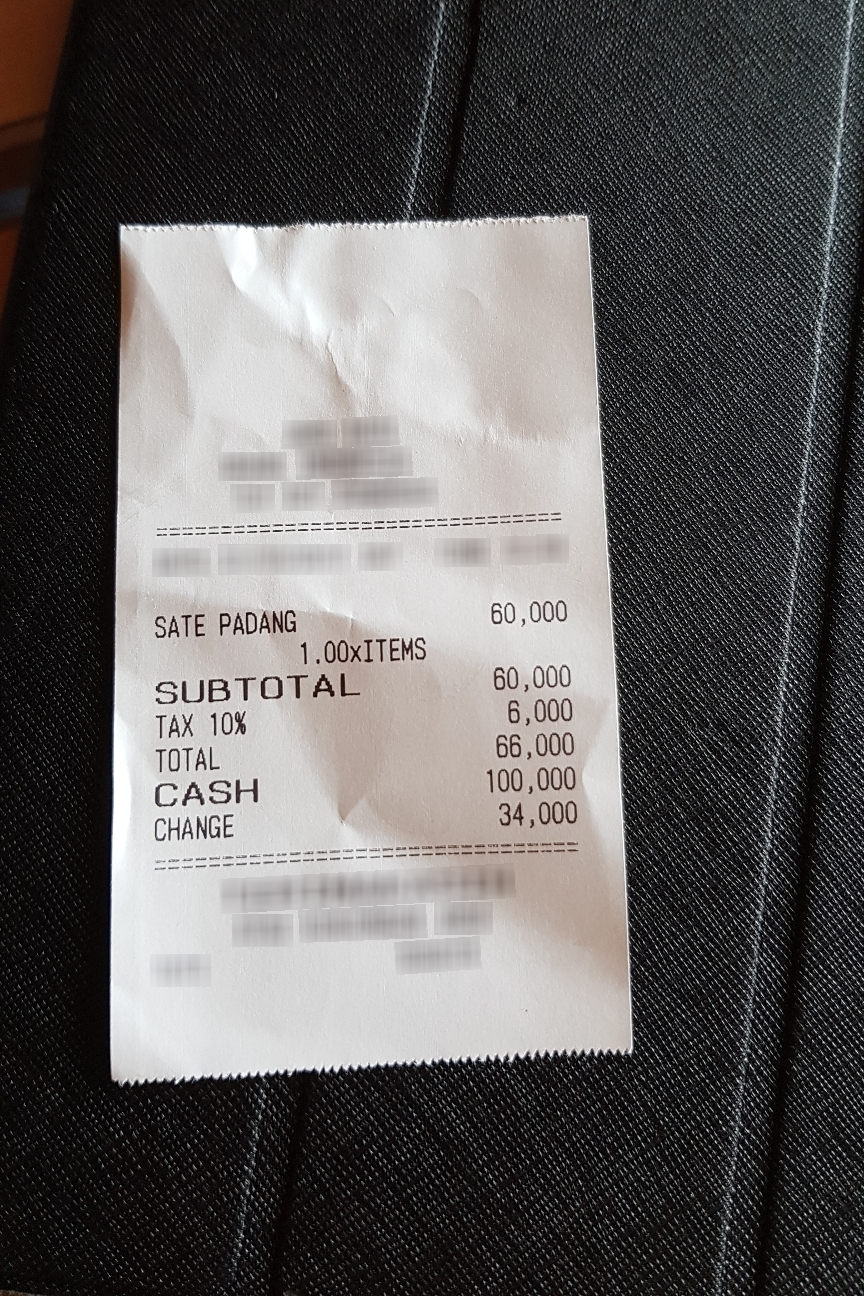
Number of items: 2
Subtotal: 60,000
Tax: 6,000
Total: 66,000
OCR text regions:
text: SATE
text: PADANG
text: 60,000
text: SUBTOTAL
text: 60,000
text: TAX
text: 10%
text: 6,000
text: TOTAL
text: 66,000
text: CASH
text: 100,000
text: CHANGE
text: 34,000
text: 1.00xITEMS